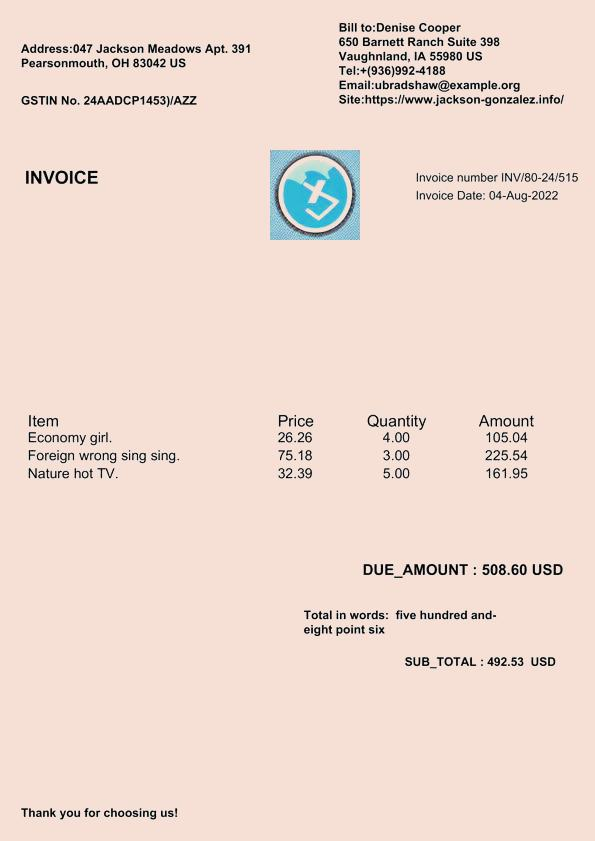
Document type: Invoice